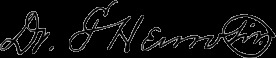
Signature of: fernand henrotin